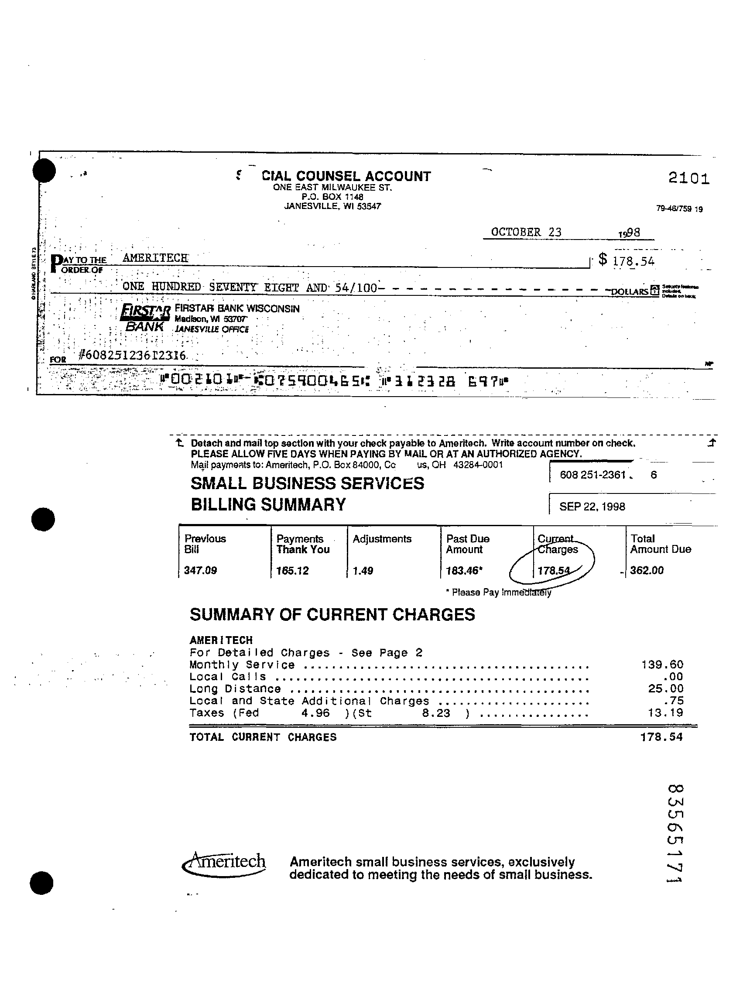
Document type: Invoice